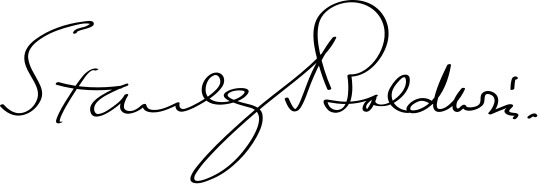
Signature of: stanley baldwin